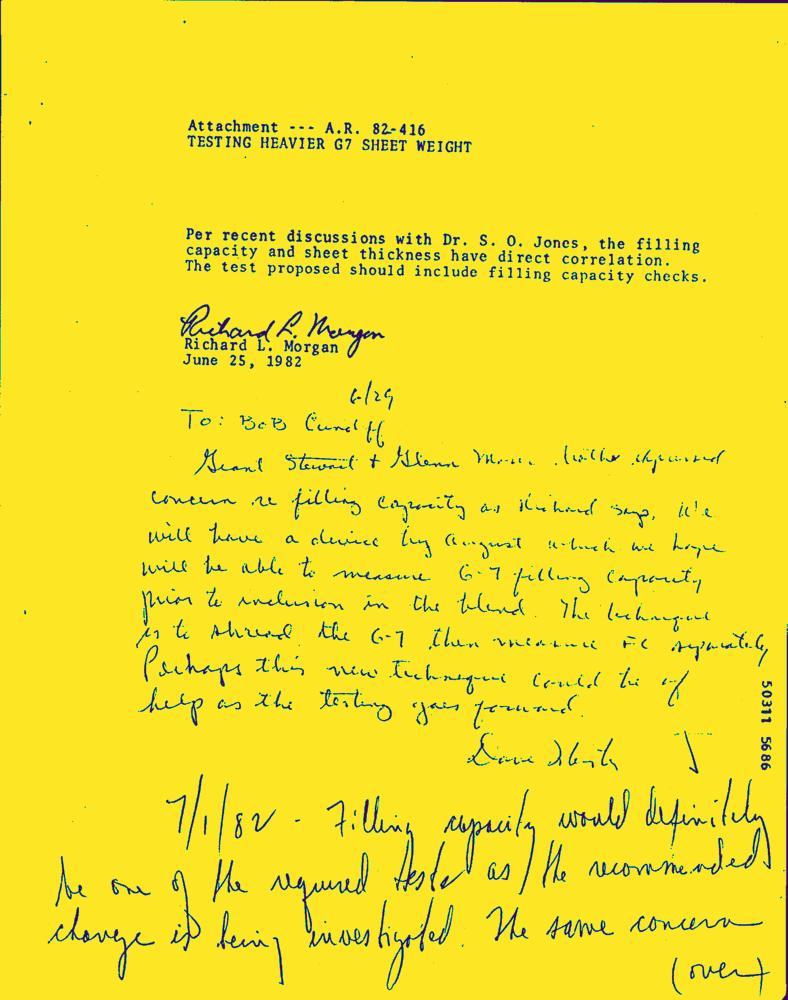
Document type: Hand-Written